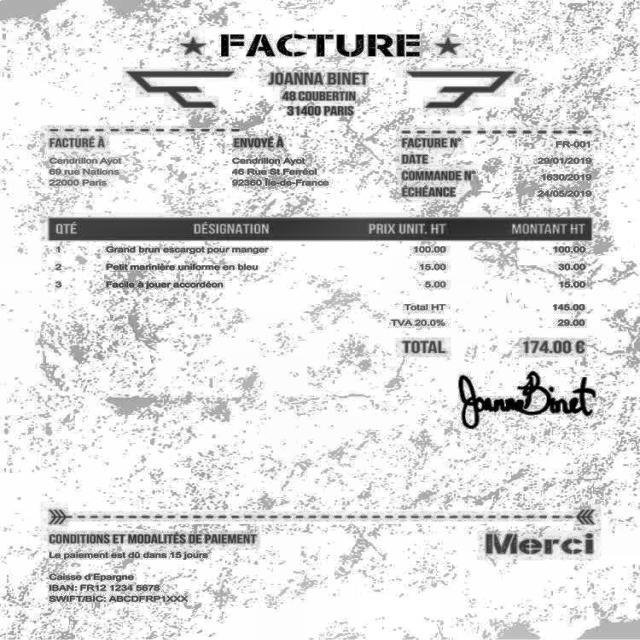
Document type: Invoice